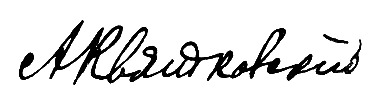
Signature of: q4218766